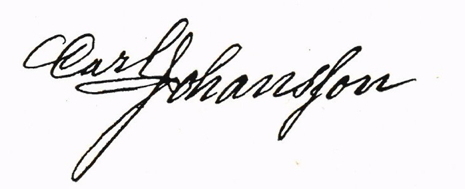
Signature of: carl johansson